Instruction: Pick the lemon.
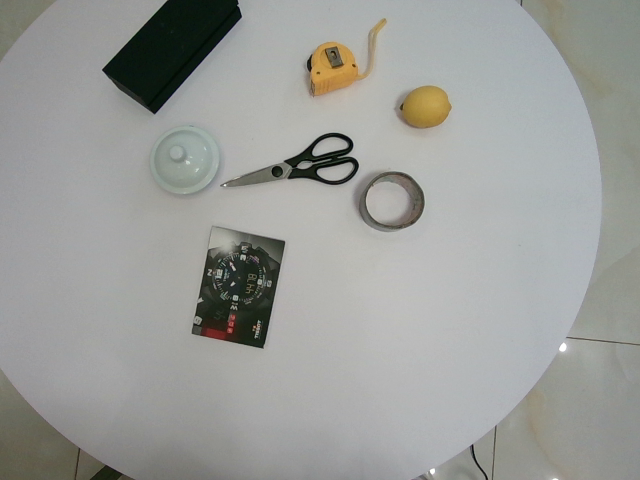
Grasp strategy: vertical